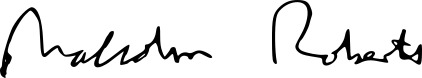
Signature of: malcolm roberts